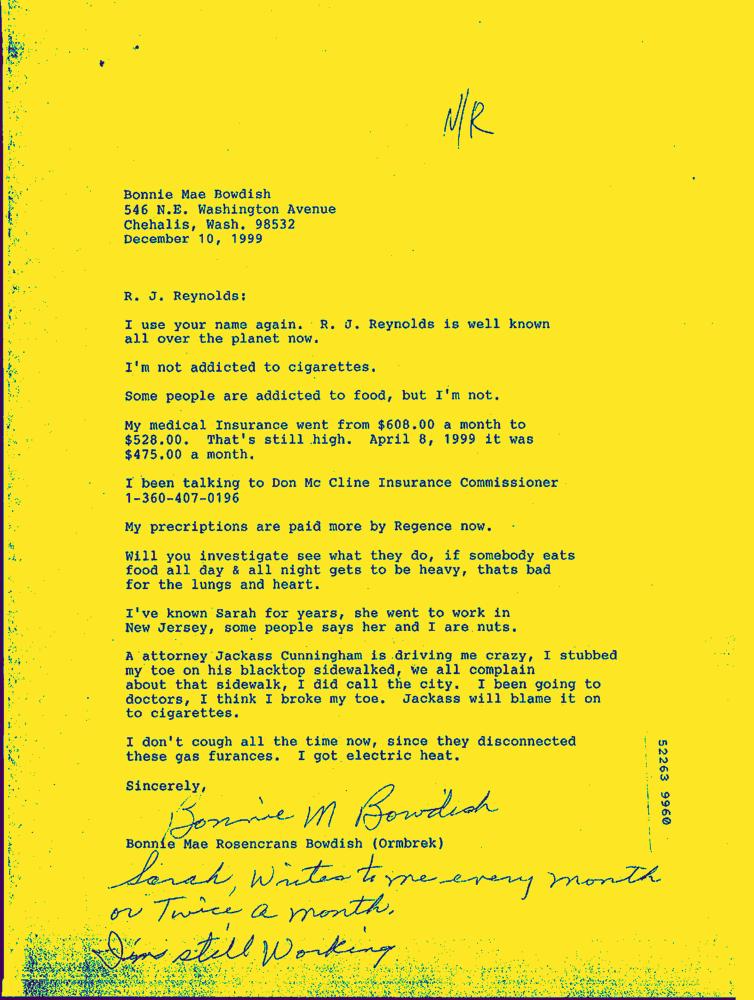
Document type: Invoice-Doc